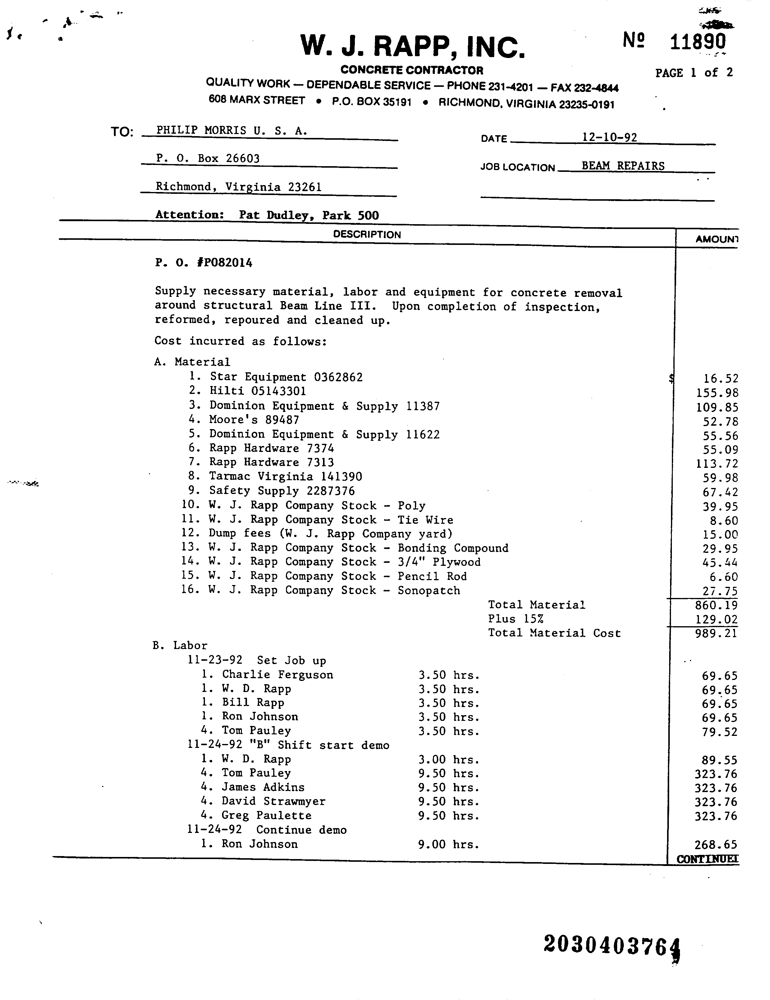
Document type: Invoice